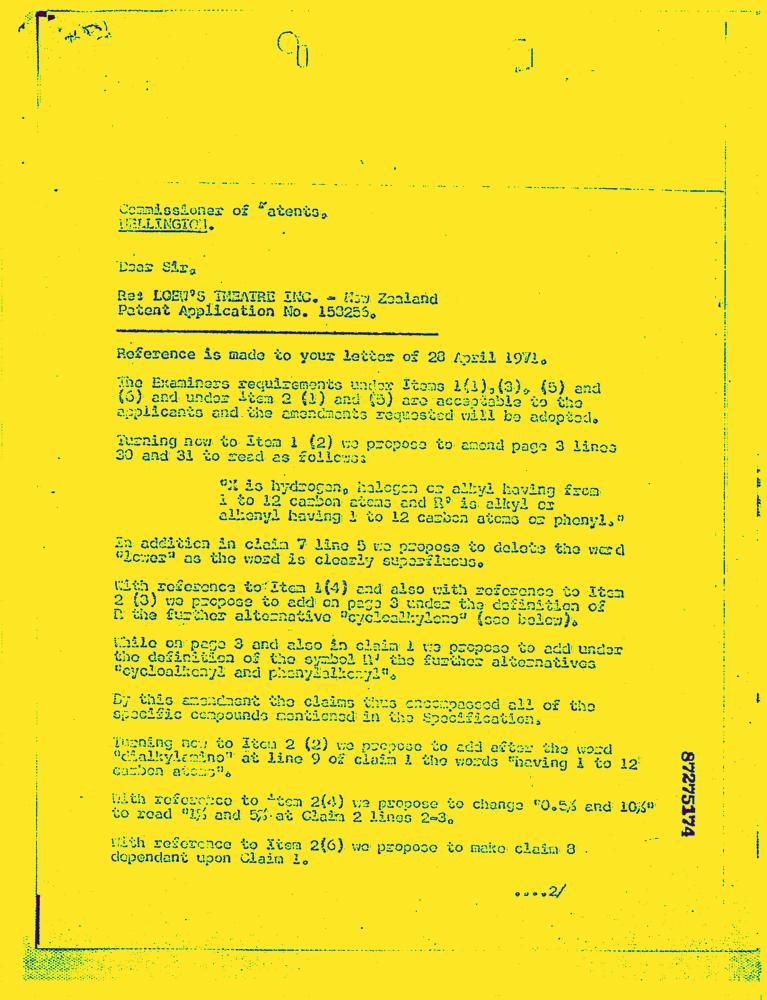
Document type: Letter-Doc